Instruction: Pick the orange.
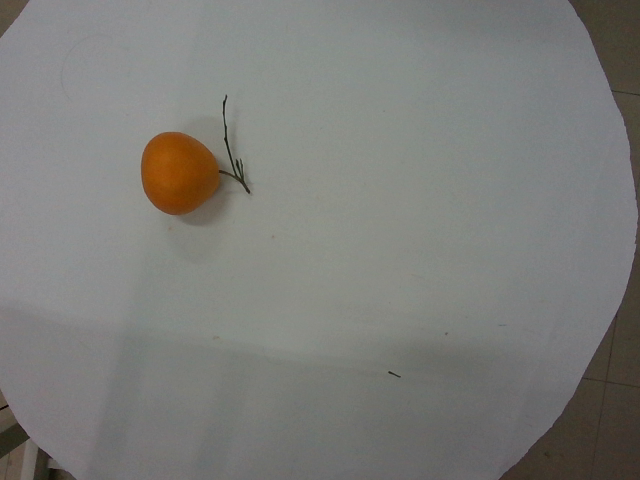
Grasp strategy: vertical